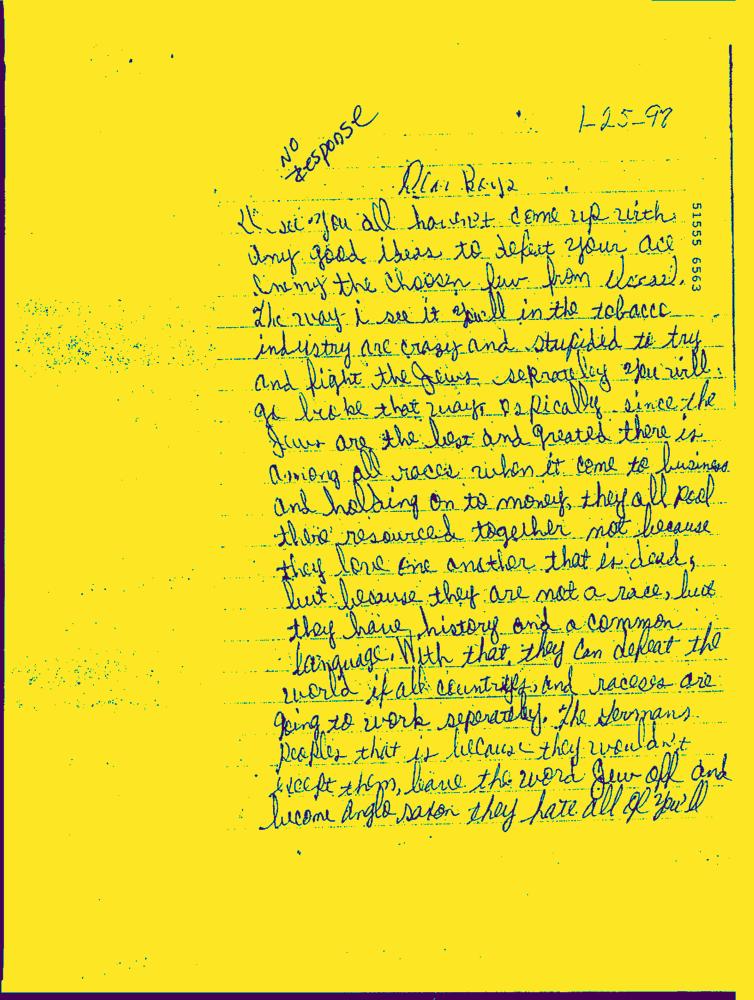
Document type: Hand-Written